Question: What could the diagnosis suggest?
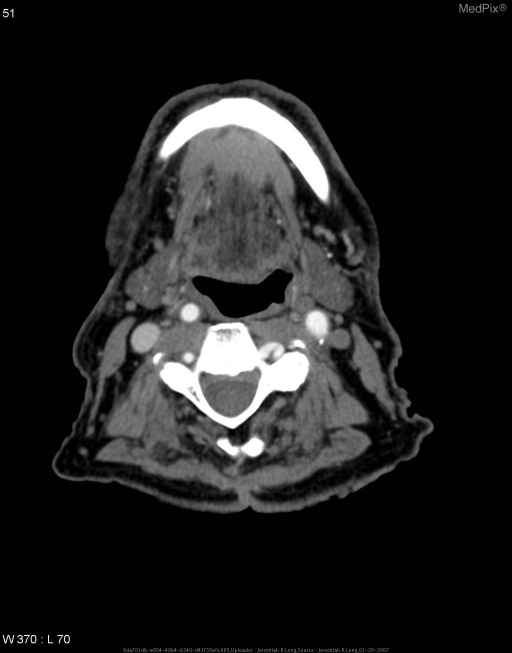
Answer: The possible diagnosis includes Medial deviation of the internal carotid artery (aka retropharyngeal internal carotid).